Can you pull out the amount in words, numerical amount, payee's name, date of the cheque, and the bank's name from the image?
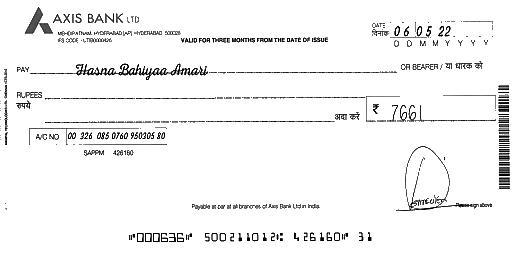
amt_in_words:
amt_in_figures: 7661
payee_name: Hasna Bahiyaa Amari
bank_name: AXIS BANK
cheque_date: 06/05/22